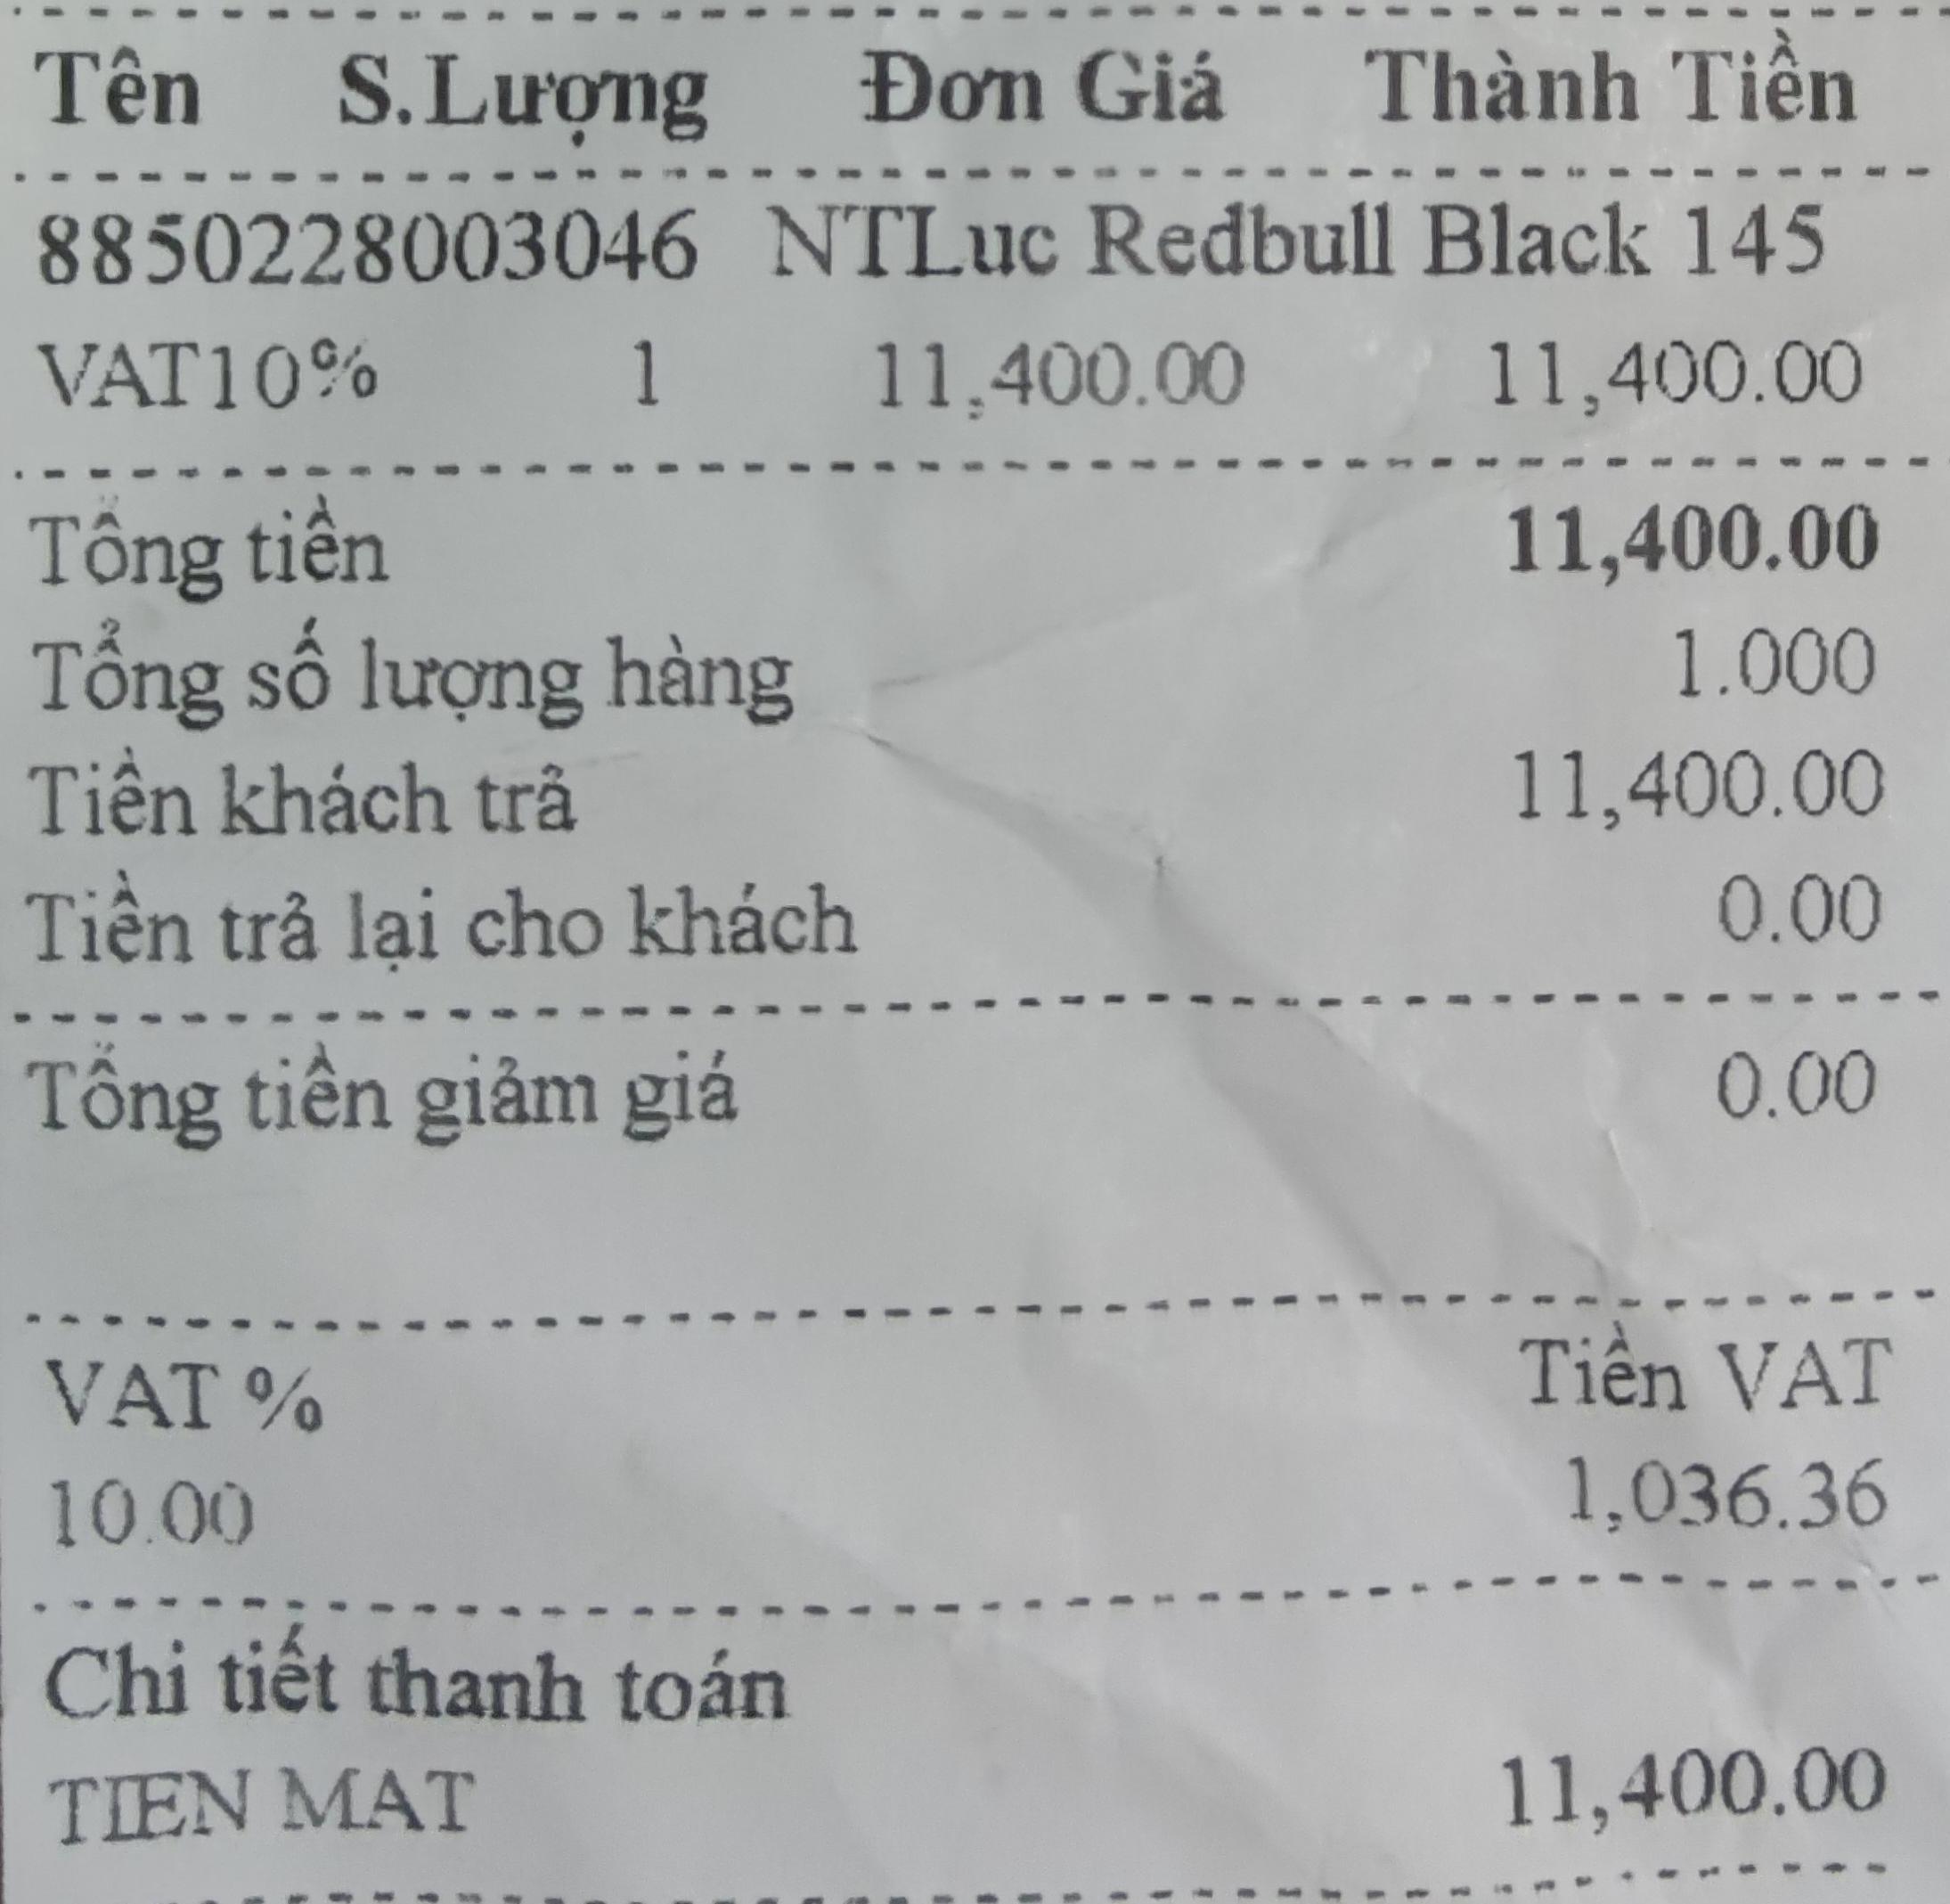
<table>
<tr>
<th>Tên</th>
<th>S.Lượng</th>
<th>Đơn Giá</th>
<th>Thành Tiền</th>
</tr>
<tr>
<td>8850228003046 NTLuc Redbull Black 145 VAT10%</td>
<td>1</td>
<td>11,400.00</td>
<td>11,400.00</td>
</tr>
</table>

Tổng tiền 11,400.00
Tổng số lượng hàng 1.000
Tiền khách trả 11,400.00
Tiền trả lại cho khách 0.00
Tổng tiền giảm giá 0.00

VAT % Tiền VAT
10.00 1,036.36

Chi tiết thanh toán
TIEN MAT 11,400.00